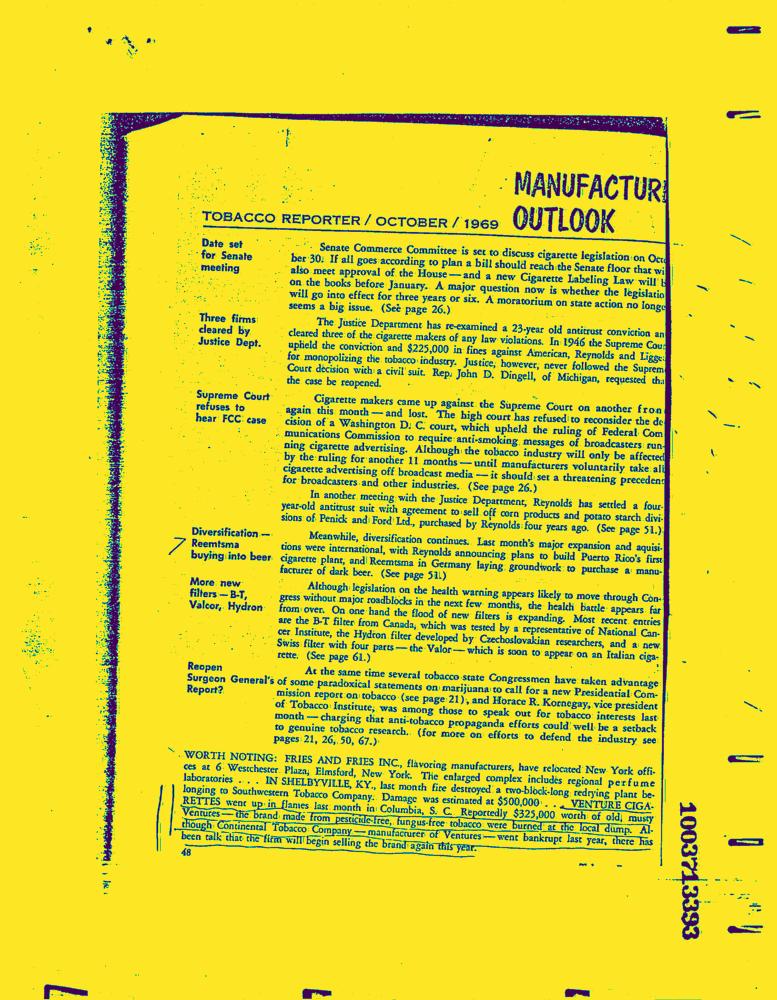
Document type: News-Article